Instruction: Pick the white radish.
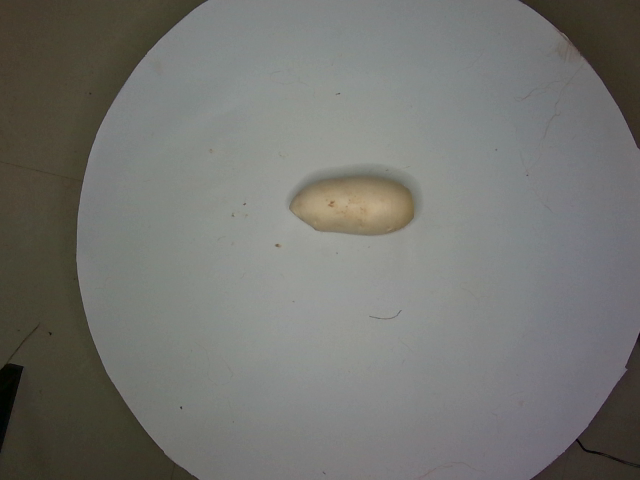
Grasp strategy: vertical